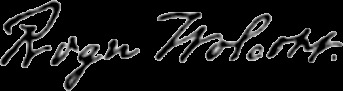
Signature of: roger wolcott